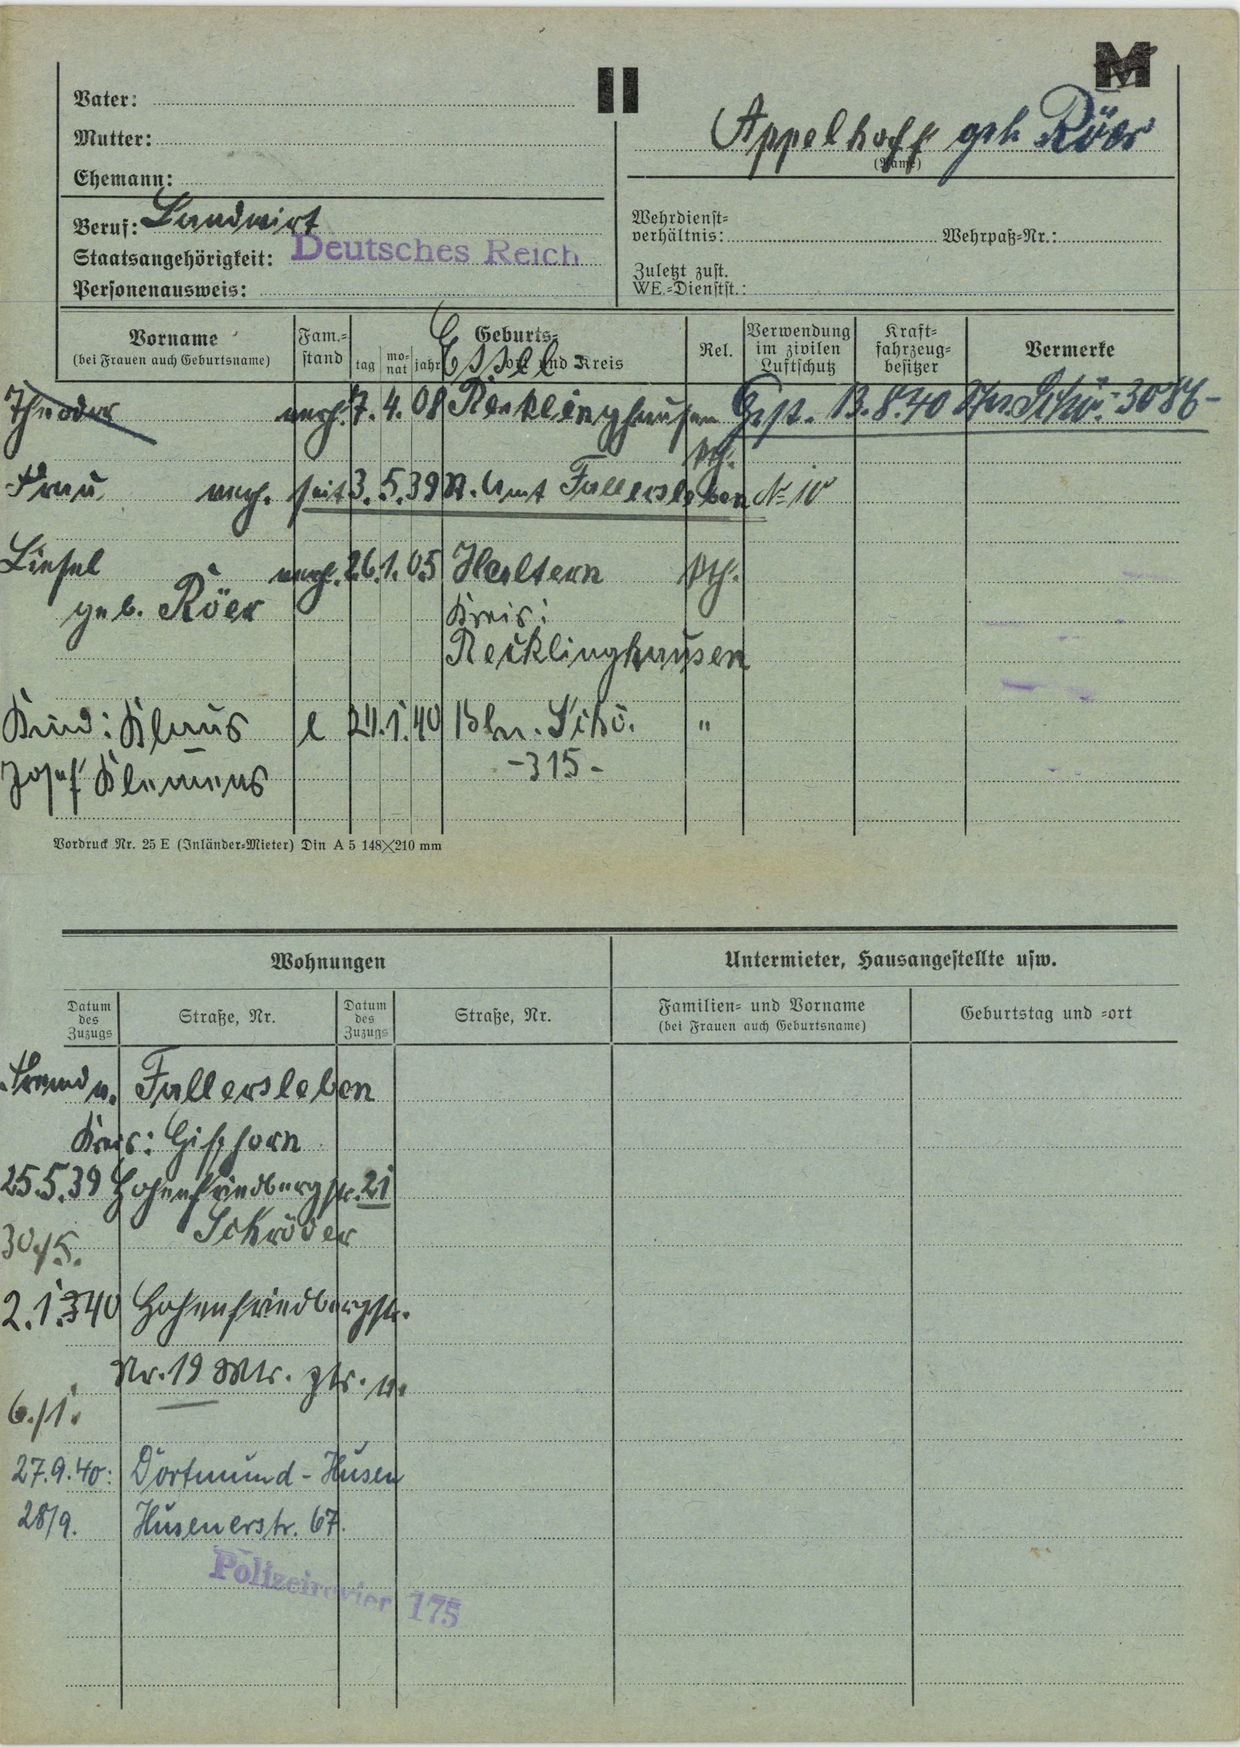
Appelhoff geb. Röes